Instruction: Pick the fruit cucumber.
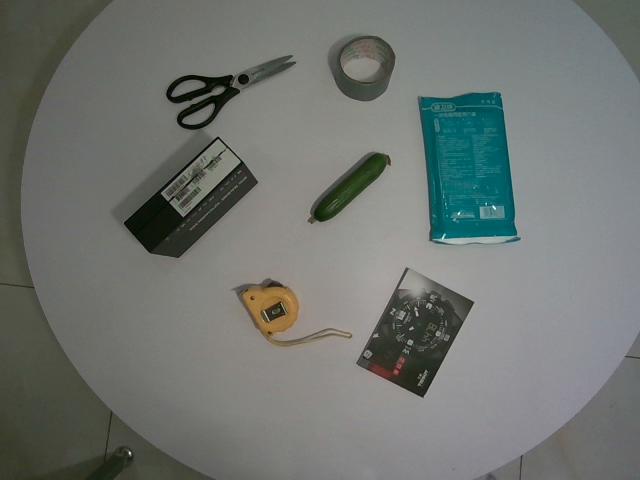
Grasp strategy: vertical